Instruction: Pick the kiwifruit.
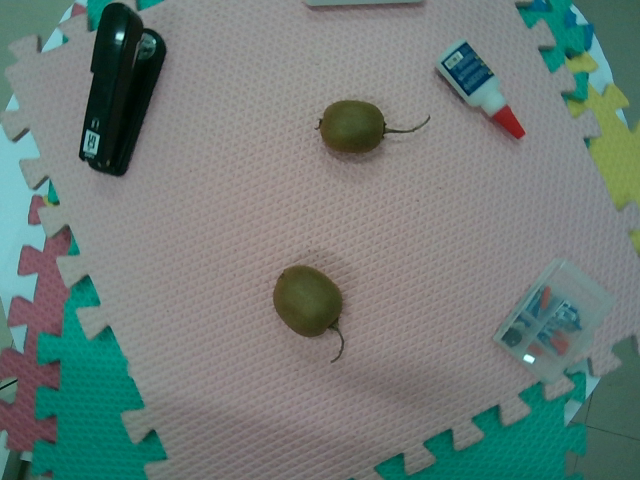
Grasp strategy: vertical